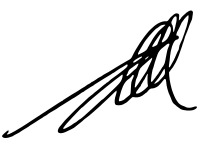
Signature of: choi kyu hah